Question: Describe the condition in detail:
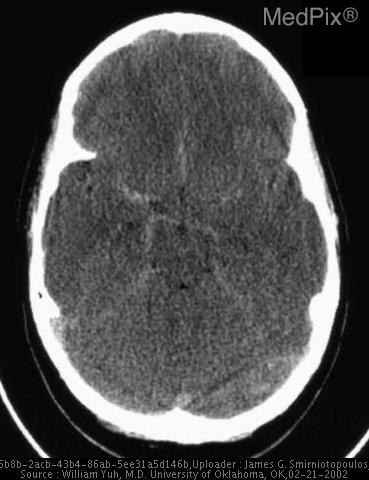
Answer: The disease is discussed as: Diffuse cerebral swelling (either from edema or hyperemia) cause profound increased intracranial pressure.  This may eventually progress to a complete cessation of cerebral perfusion and subsequent brain death.

A number of traumatic, toxic, metabolic, and vascular lesions may lead to diffuse cerebral swelling.  In some situations, the brain may be edematous (lower than normal attenuation) except for the outer cortex and the pial vessels.  In this situation, the appearance may mimic the high attenuation in the subarachnoid space that is more commonly caused by subarachnoid hemorrhage (SAH).

Real Subarachnoid Hemorrhage:
http://rad.usuhs.mil/medpix/radpix.html?mode=single&recnum=691